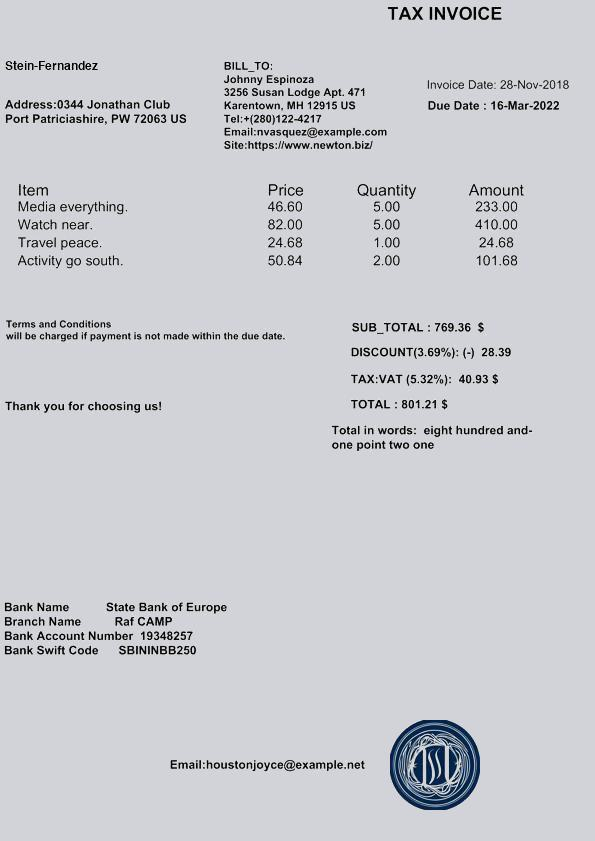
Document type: Invoice